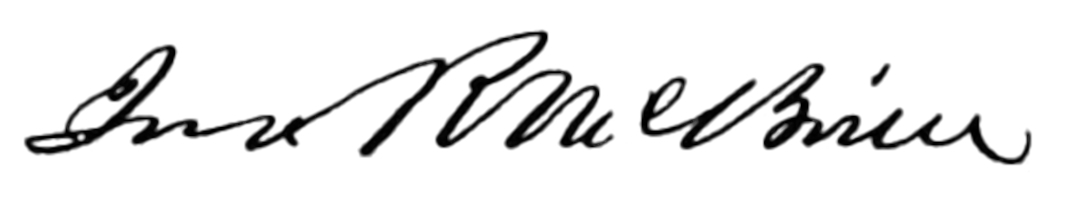
Signature of: john r mcbride